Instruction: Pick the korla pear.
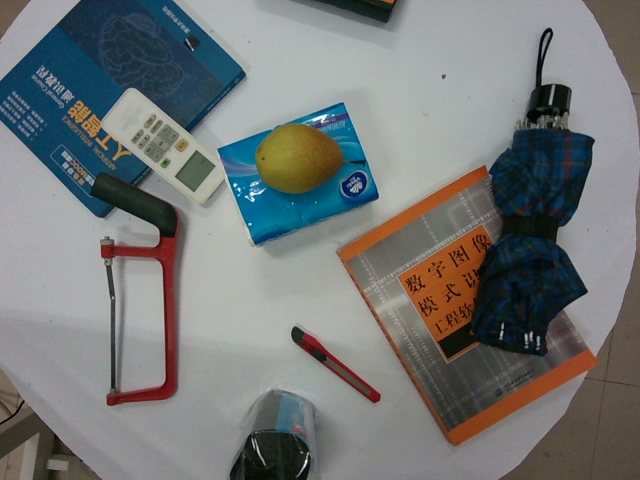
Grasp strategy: vertical